Question: What is the main concern?
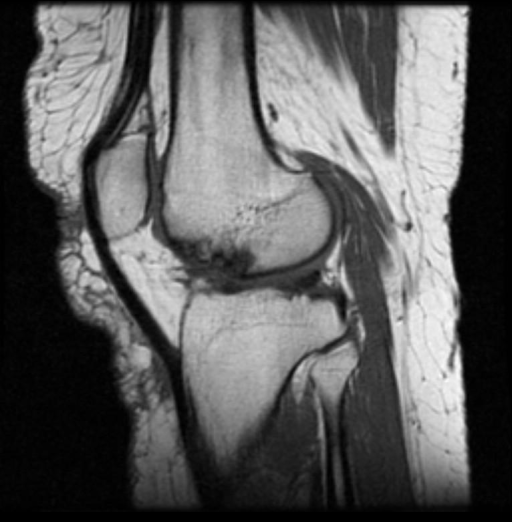
Answer: The findings suggest Radiographs demonstrate an area of subchondral collapse with subchondral sclerosis in the weight bearing surface of the left lateral femoral condyle.  MRI further illustrates osteonecrotic focus (low T1 and low T2 signal) with surrounding edema.  Early in the disease process, some degree of T2 and PD hyperintensity can be seen.  Also, surrounding edema can sometimes mask areas of subchondral sclerosis.. Area of low T1 signal representing focus of osteonecrosis.. The patient might have a history of 72 year old female with knee pain..